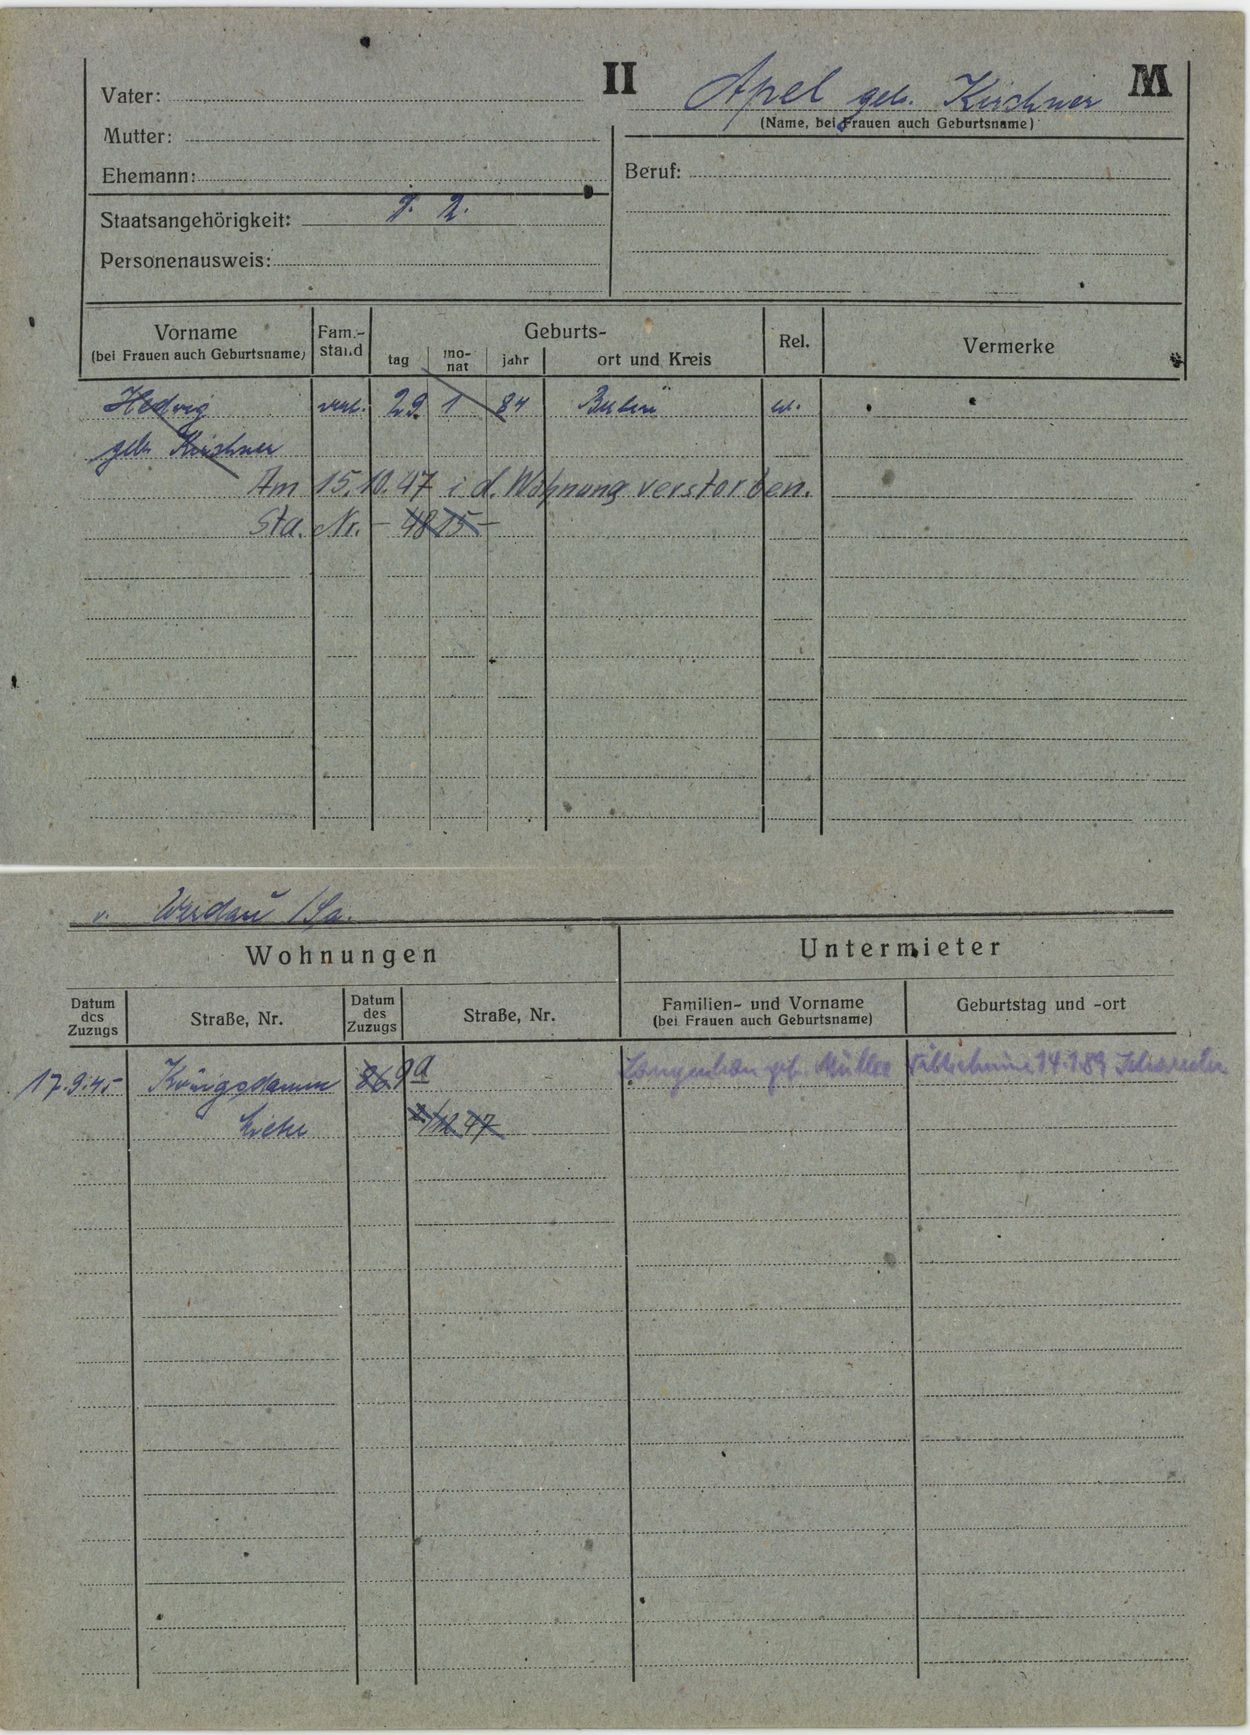
Apel geb. Kirchner